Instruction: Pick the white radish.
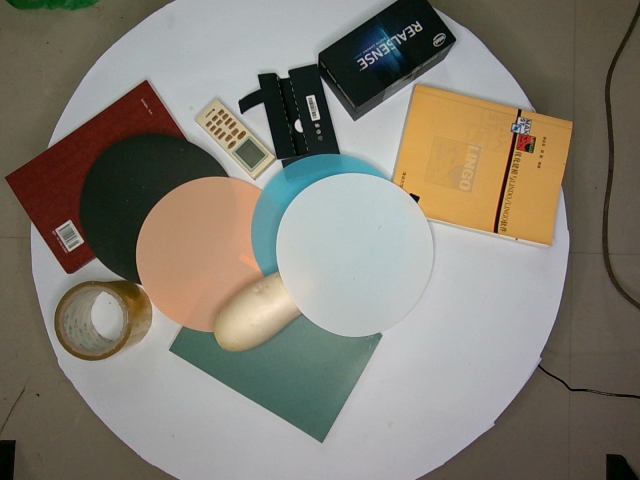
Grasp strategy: vertical